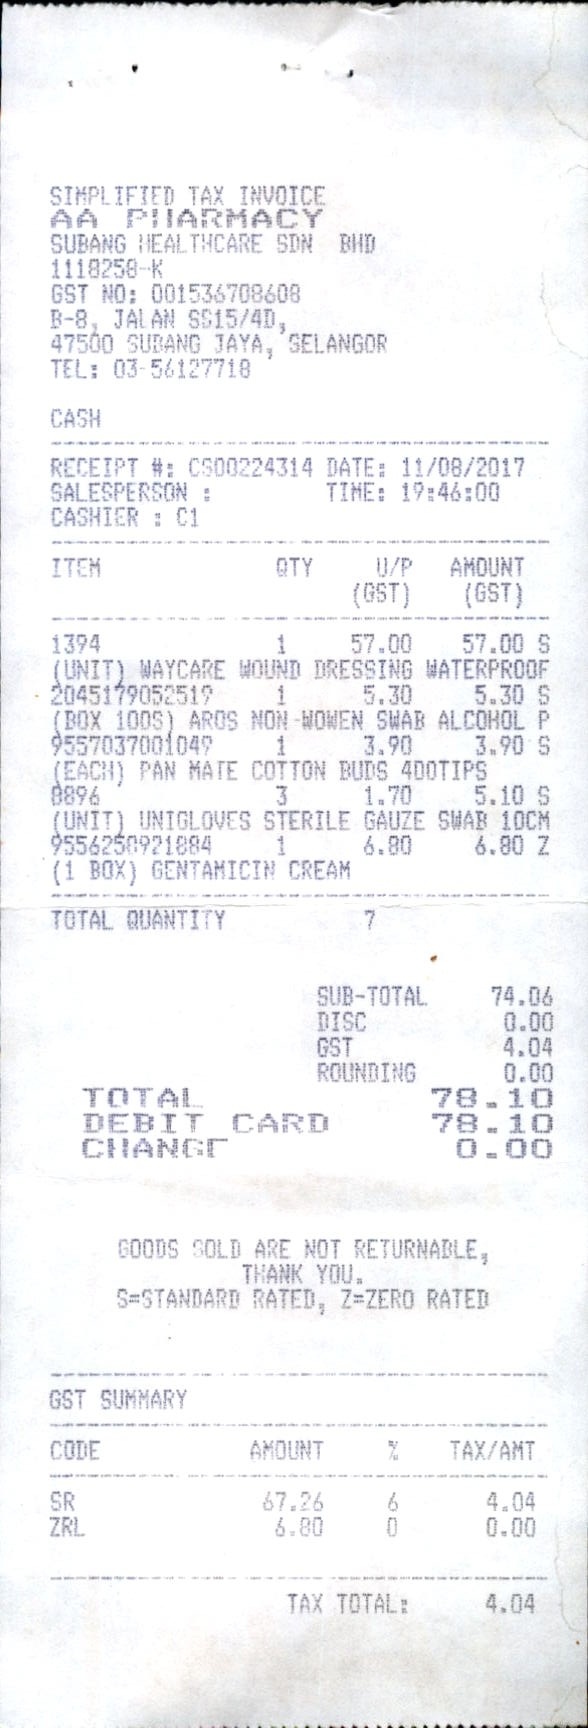
SIMPLIFIED TAX INVOICE
AA PHARMACY
SUBANG HEALTHCARE SDN
1118258-K
GST NO: 001536708608
B-8, JALAN SS15/4D,
47500 SUBANG JAYA, SELANGOR
TEL: 03-56127718
CASH
RECEIPT #: CS00224314
DATE:
11/08/2017
SALESPERSON :
TIME:
19:46:00
CASHIER
:
C1
ITEM
QTY
U/P
AMOUNT
(GST)
(GST)
1394
1
57.00
57.00
S
(UNIT) WAYCARE WOUND DRESSING WATERPROOF
2045179052519
1
5.30
5.30
S
(BOX 100S) AROS NON -WOWEN SWAB ALCOHOL
P
9557037001049
1
3.90
3.90
S
(EACH) PAN MATE COTTON BUDS 4DOTIPS
8896
3
1.70
5.10
S
(UNIT) UNIGLOVES STERILE GAUZE SWAB 10CM
9556250921884
1
6.80
6.80
Z
(1 BOX) GENTAMICIN CREAM
TOTAL QUANTITY
7
SUB-TOTAL
74.06
DISC
0.00
GST
4.04
ROUNDING
0.00
TOTAL
78.10
DEBIT CARD
78.10
CHANG
0.00
GOODS SOLD ARE NOT RETURNABLE,
THANK YOU.
S=STANDARD RATED, Z=ZERO RATED
GST SUMMARY
CODE
AMOUNT
%
TAX/AMT
SR
67.26
6
4.04
ZRL
6.80
0
0.00
TAX TOTAL:
4.04
BHD